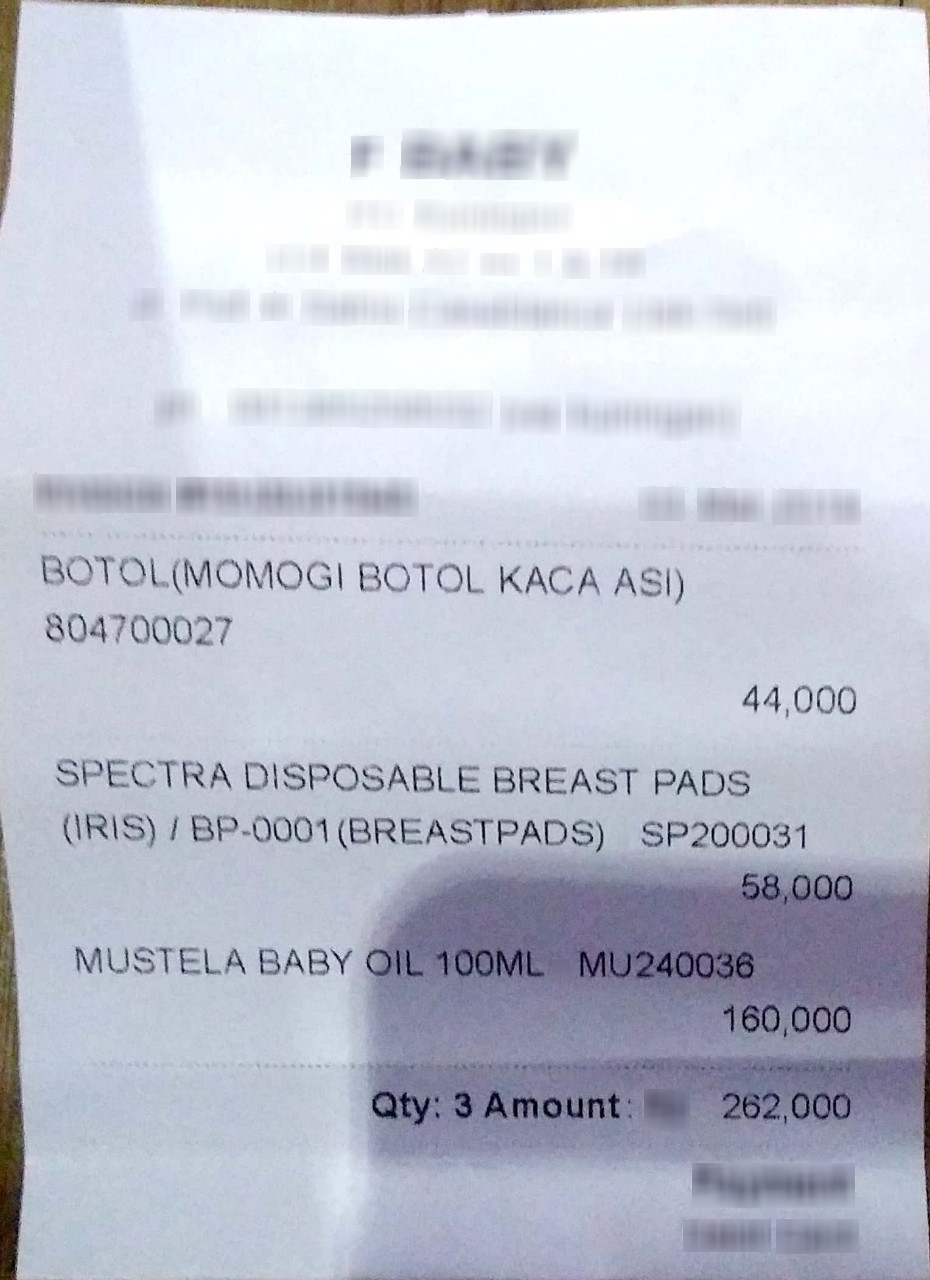
Number of items: 3
Total: 262,000
OCR text regions:
text: BOTOL(MOMOGI
text: BOTOL
text: KACA
text: ASI)
text: 804700027
text: 44,000
text: SPECTRA
text: BREAST
text: DISPOSABLE
text: PADS
text: (IRIS)
text: /
text: BP-0001
text: (BREASTPADS)
text: SP200031
text: 58,000
text: MUSTELA
text: BABY
text: OIL
text: 100ML
text: MU240036
text: 160,000
text: Qty:
text: 3
text: Amount:
text: 262,000